Question: Explain the disease:
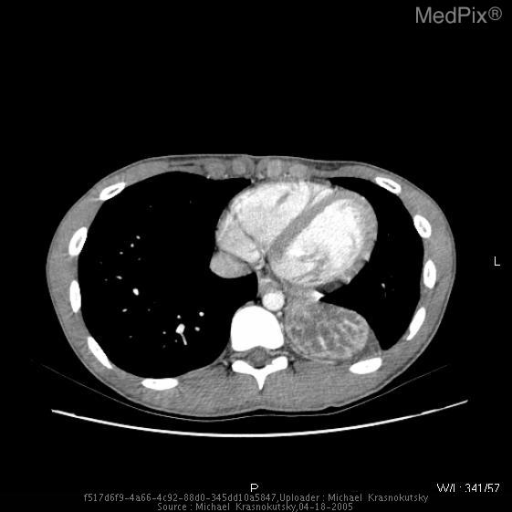
Answer: The disease is discussed as: Bronchiectasis is defined as irreversible local dilatation of the bronchial tree with associated bronchial wall thickening.  Clinically most patients present with cough (usually chronic), recurrent infections and hemoptysis.  Although not a single disease process, bronchiectasis remains a descriptive final common pathway for several distinct disease processes.  Etiologies include:
Post-infectious: Measles, whooping cough, TB and allergic
bronchopulmonary aspergillosis)
Inflammatory: Association with Crohn’s & Ulcerative Colitis
Congenital: Bronchial atresia, Williams-Campbell syndrome, Cystic Fibrosis
Obstruction: Primary neoplasm, Foreign body, Enlarged lymph nodes
Impaired Clearance: Kartagener’s syndrome (Dysmotile cilia syndrome + situs)
Immunodeficiencies: Hypogammaglobulinemia, alpha-1 antitrypsin deficiency
Pulmonary Fibrosis: Traction bronchiectasis

Although findings consistent with bronchiectasis can be observed on routine chest radiographs and moreso on chest CT, dedicated high-resolution CT (HRCT) remains the modality of choice for the evaluation of bronchiectasis.  Although some authors report up to 7% normal chest radiographs in patients with bronchiectasis, even conventional CT may not delineate the etiology in a small percentage of patients.  Therefore, not only does HRCT delineate the location of the lesions in the lung, but remains the most sensitive and specific examination available.

Findings on HRCT include:
-Lack of bronchial tapering              -wall thickening
- bronchial dilatation                   -mucoid filling
-“signet ring” sign  with adjacent pulm artery as stone and bronchi as ring ie: relative enlargement of the bronchial
-“tram lines” sign

Three classifications have been adopted as standard which include:
1. Cylindrical: bronchi have fusiform dilation and lack of tapering and presence of abrupt termination.-ABPA
2. Varicose: usually has a more dilated bronchi than cylindrical, however will have bronchial constrictions that produce an irregular outline to the bronchi. – Cystic Fibrosis
3. Cystic: thick-walled saccular dilatations that can have air-fluid levels secondary to retained secretions-Bronchial stenosis

Although various disease processes have some regularity, there is some overlap and variablity of the type and location of the involved bronchi.

Treatment:
	Antibiotics and respiratory therapy are the mainstays of conservative therapy.  Surgical resection is an option of last resort for advanced disease.  Episodes of massive hemoptysis have been known to occur requiring emergent embolization of involved bronchial artery.  In the case of bronchiectasis in the setting of inflammatory bowel disease however the mainstay of therapy remains steroids as they lesions can undergo striking resolution once proper therapy is initiated.